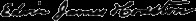
Signature of: edwin j houston